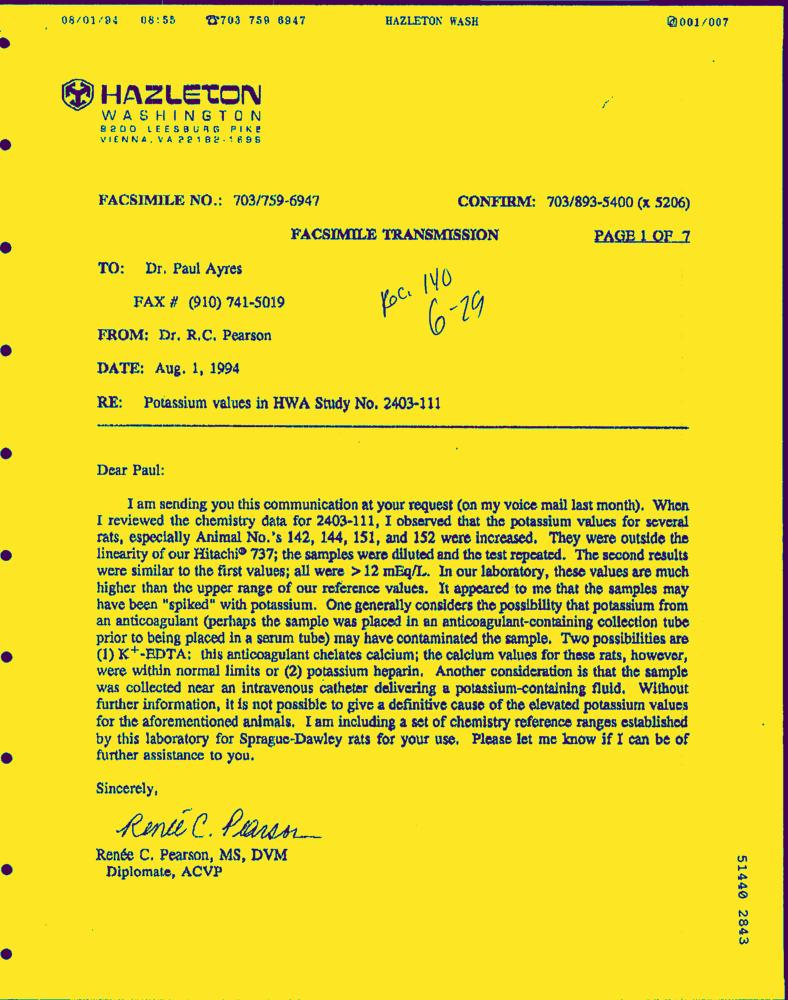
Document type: Letter-Doc